Question: What do the imaging results show?
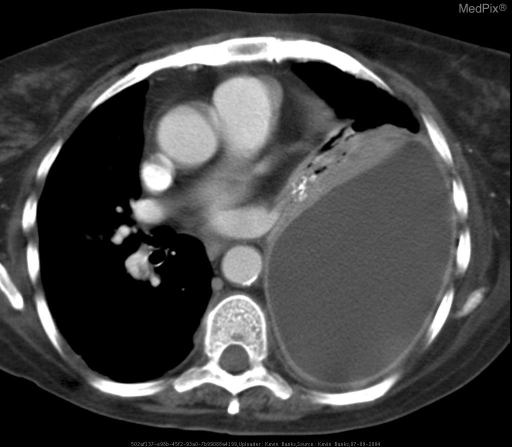
Answer: The imaging shows When compared to the patient's original imaging studies, the follow-up CXR and subsequent chest CT demonstrated worsening air-space disease with a new large left sided effusion. Axial CT of the chest demonstrates a large left sided pleural fluid collection with surrounding enhancing rind consistent with an empyema. Fluid density was 28 Hounsfield units..